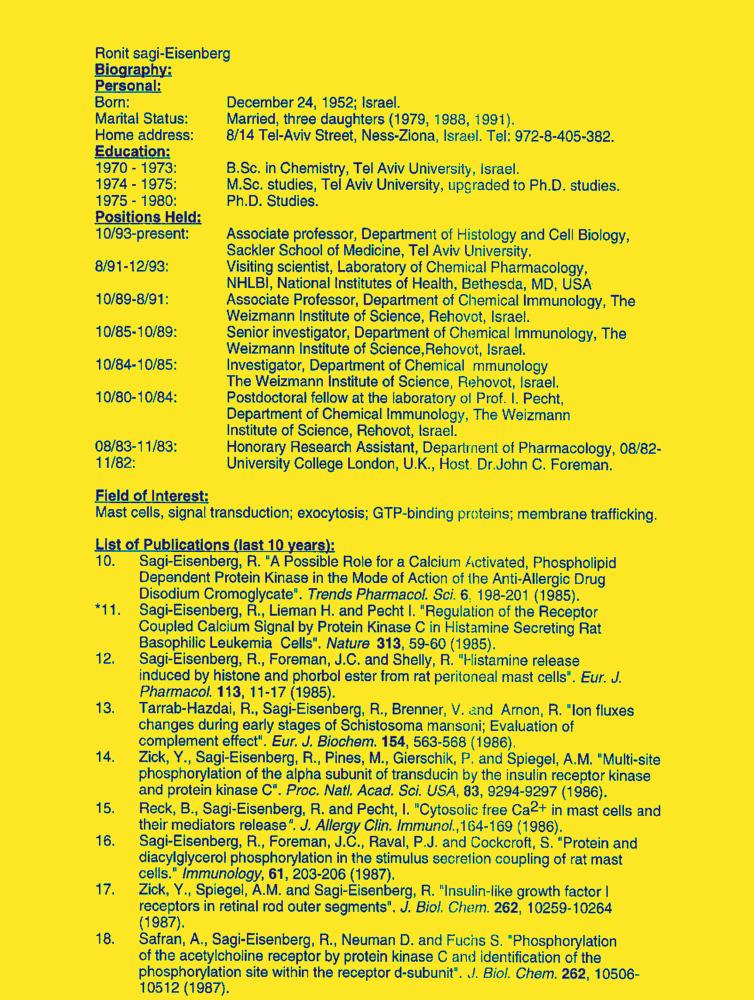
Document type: Resume-Doc